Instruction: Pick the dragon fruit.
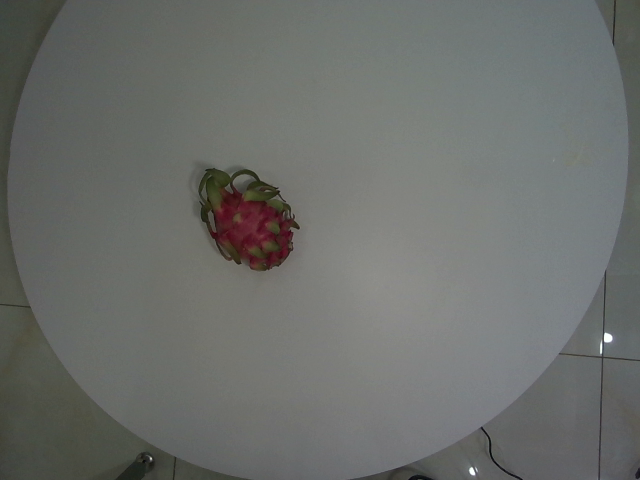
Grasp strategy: vertical